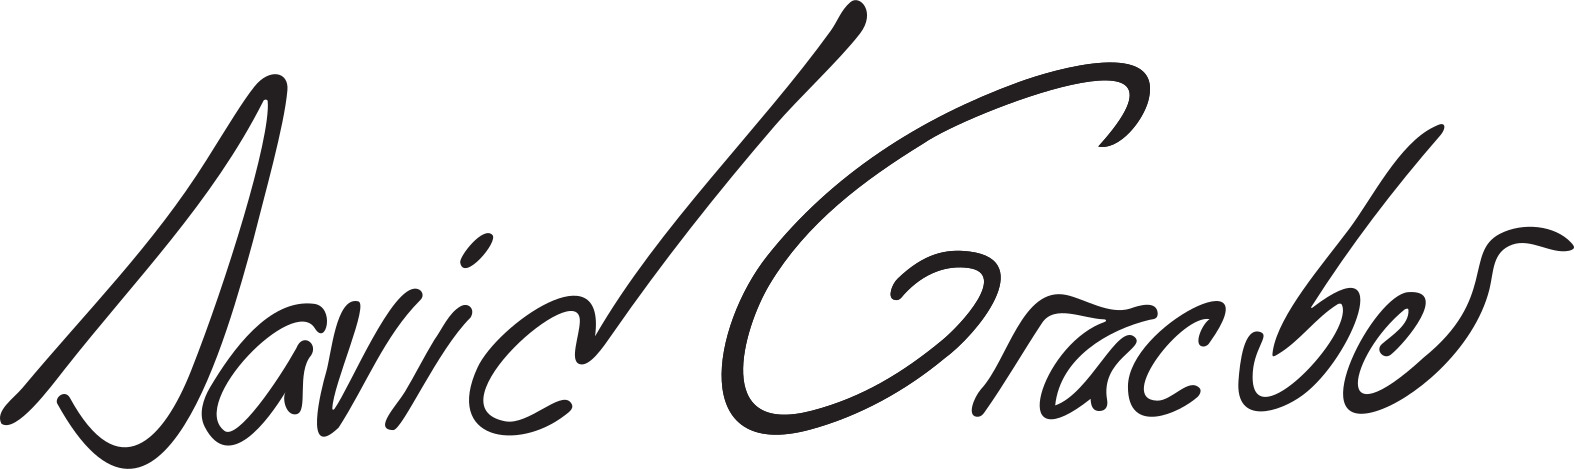
Signature of: david graeber